Question: What do the imaging results show?
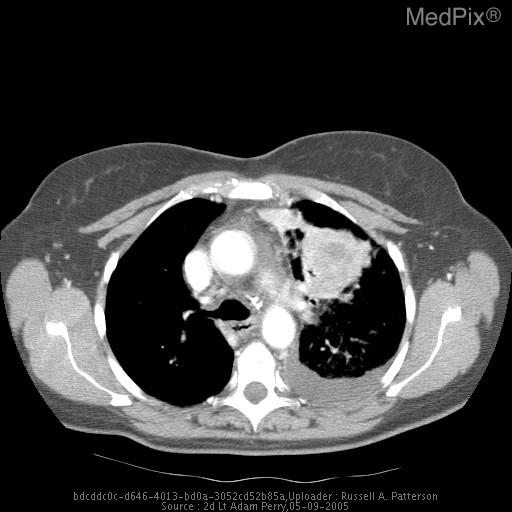
Answer: The imaging shows LUL mass, Tracheal Deviation
L sided pleural effusion
Fissure present as an edge on lateral CXR
Spine Sign on Lateral CXR
Indistinct LV heart border on lateral CXR
Mass on CT abutting mediastinum LUL mass, Tracheal Deviation
L sided pleural effusion
Fissure present as an edge on lateral CXR
Spine Sign on Lateral CXR
Indistinct LV heart border on lateral CXR
Mass on CT abutting mediastinum.